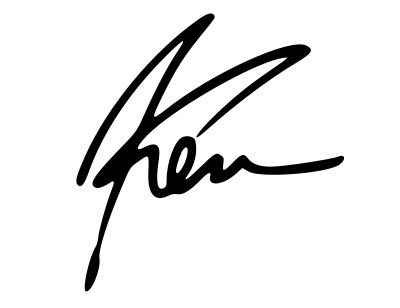
Signature of: ken carson